Patient: Male, age 77
A 77-year-old man was referred to our hospital for right pleural effusion lasting several months with unknown etiology. During follow-up at our hospital, we observed a nodule in the upper lobe of the right lung, showing high 2-deoxy-2-[18F] fluoro-D-glucose (FDG) uptake [Primary tumor standardized uptake value (SUV)max = 12.4] on positron emission tomography-computed tomography (PET-CT) (Figure 1). After excluding malignant pleural effusion via cytological testing, we diagnosed the patient with stage IA3 squamous cell lung carcinoma and performed combined resection of the right upper lobe and part of the middle and lower lobes via video-assisted thoracic surgery. The patient was a heavy smoker (60 packs/year), with a history of radiation-treated laryngeal cancer. He had complications of chronic obstructive pulmonary disease and angina, which were treated with coronary artery stenting.
Pleural fluid analysis at surgery showed the following: total protein, 4.8 g/dL; glucose, 85.6 mg/dL; carcinoembryonic antigen, 2.6 ng/mL; neutrophils, 2.0%; lymphocytes, 78.0%; monocytes, 12.0%; eosinophils, 0.0%; adenosine deaminase, 21.0 U/L; and lactate dehydrogenase (LDH), 140 U/L, with negative bacterial and acid-fast bacterial cultures.
Eight months postsurgery, he lost his appetite. A CT scan showed increased pleural effusion with pneumothorax and new centrilobular nodular shadows in contact with the pleura (Figure 2). This time, the acid-fast bacterial smear test was positive. We diagnosed him with NTM pleurisy after excluding tuberculosis via PCR. However, we could not correctly identify the species using conventional methods such as AccuProbe (Gen-Probe Inc., San Diego, CA, USA), COBAS AMPLICOR (Roche Diagnostic, Tokyo, Japan), and a DNA-DNA hybridization assay (Kyokuto Pharmaceutical Industrial, Tokyo, Japan), although the growth and appearance of the colonies suggested M. fortuitum, a low-virulence organism. Table 1 shows the susceptibility results for this strain. We tried treating the pleurisy by drainage and single antibiotics, levofloxacin, and imipenem/cilastatin at the time of exacerbation. However, we could not control the effusion, and the patient died of aspiration pneumonia and CO2 narcosis.
Later, whole-genome sequencing revealed that his pleural effusion culture isolate was M. mageritense. The sequencing was performed following the method described before using the NovaSeq 6000 platform (Illumina, San Diego, CA, USA). We used mlstverse software for accessory-genome multilocus sequence type analysis and found only one profile matching M. mageritense with a score of 0.998 (Table 2).
Keywords: mycolicibacterium mageritense, immunocompetent, nontuberculous mycobacteria, pleural effusion, rapidly growing mycobacteria
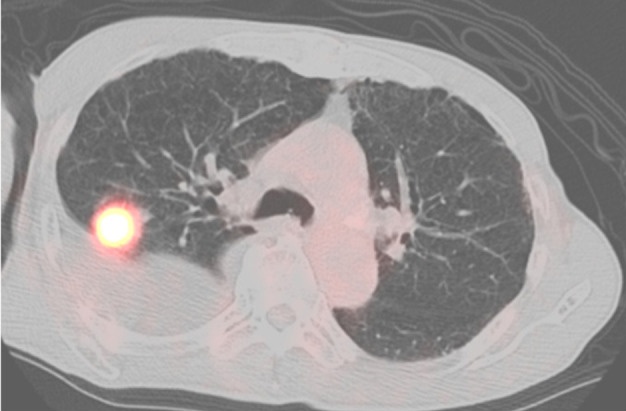
Image caption: CT scan showing pneumothorax and centrilobular nodular shadows with ipsilateral increasing pleural effusion.